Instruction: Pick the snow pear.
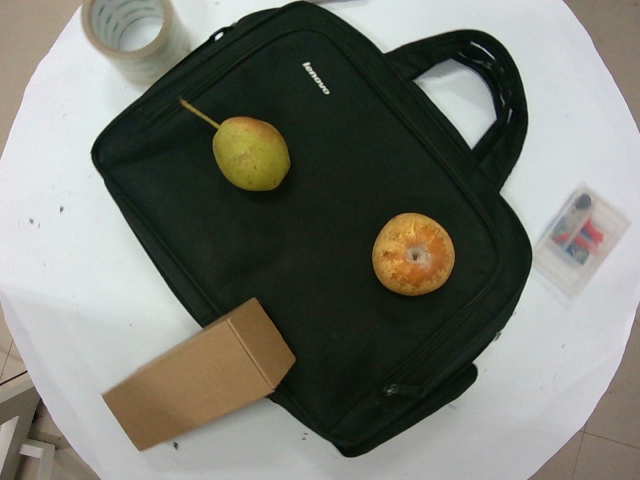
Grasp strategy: vertical